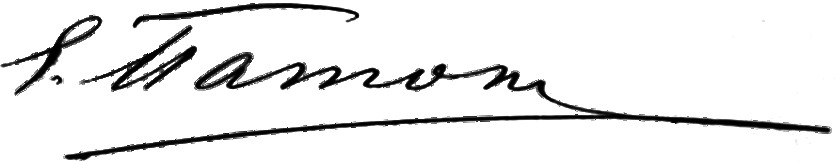
Signature of: evgeny paton